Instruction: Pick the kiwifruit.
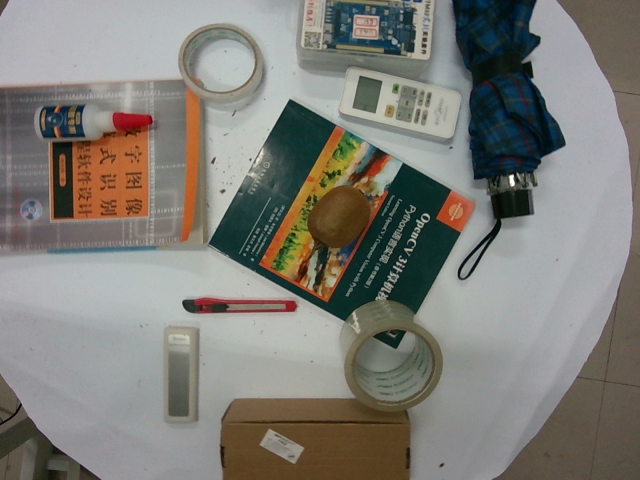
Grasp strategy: vertical